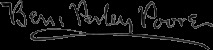
Signature of: benjamin perley poore